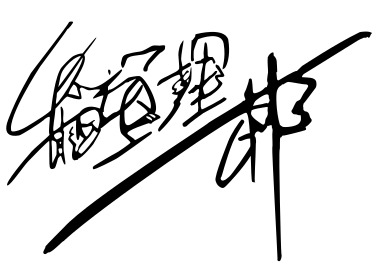
Signature of: riichiro inagaki